Question: What is the potential diagnosis?
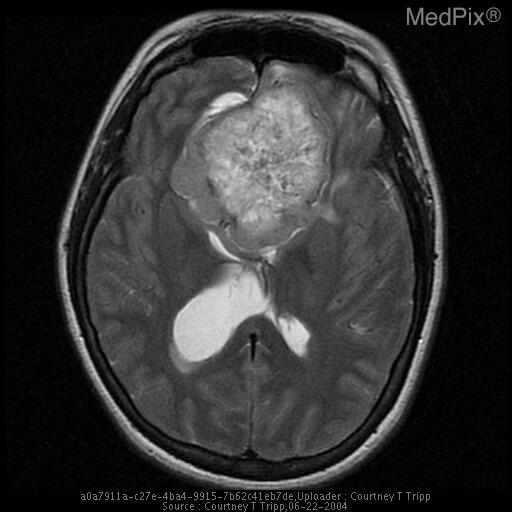
Answer: The possible diagnosis includes metastasis
glioma
lymphoma
meningioma.